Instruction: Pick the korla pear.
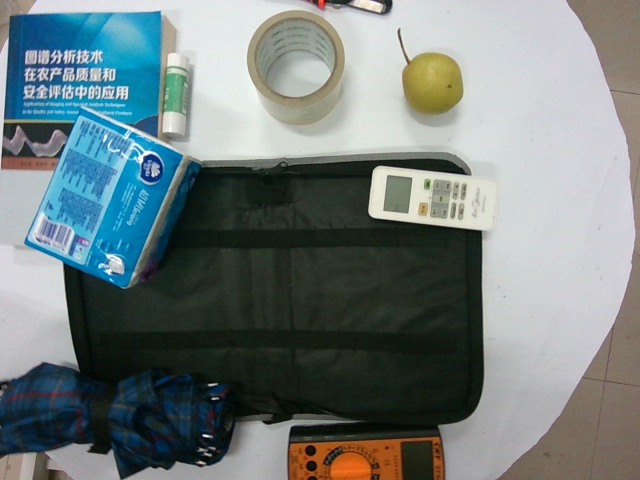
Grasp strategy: vertical